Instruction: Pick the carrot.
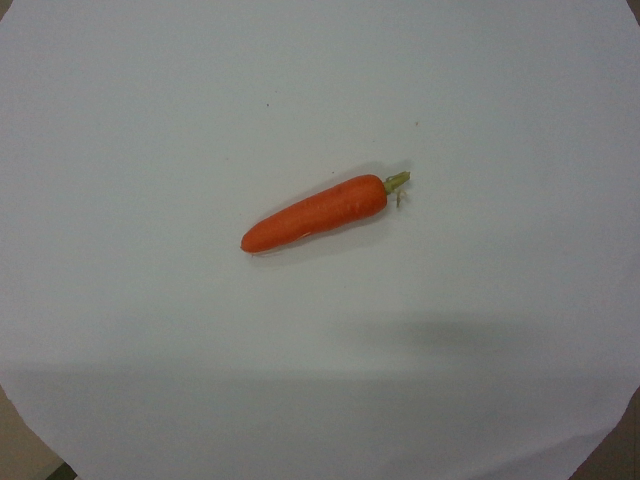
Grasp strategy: vertical